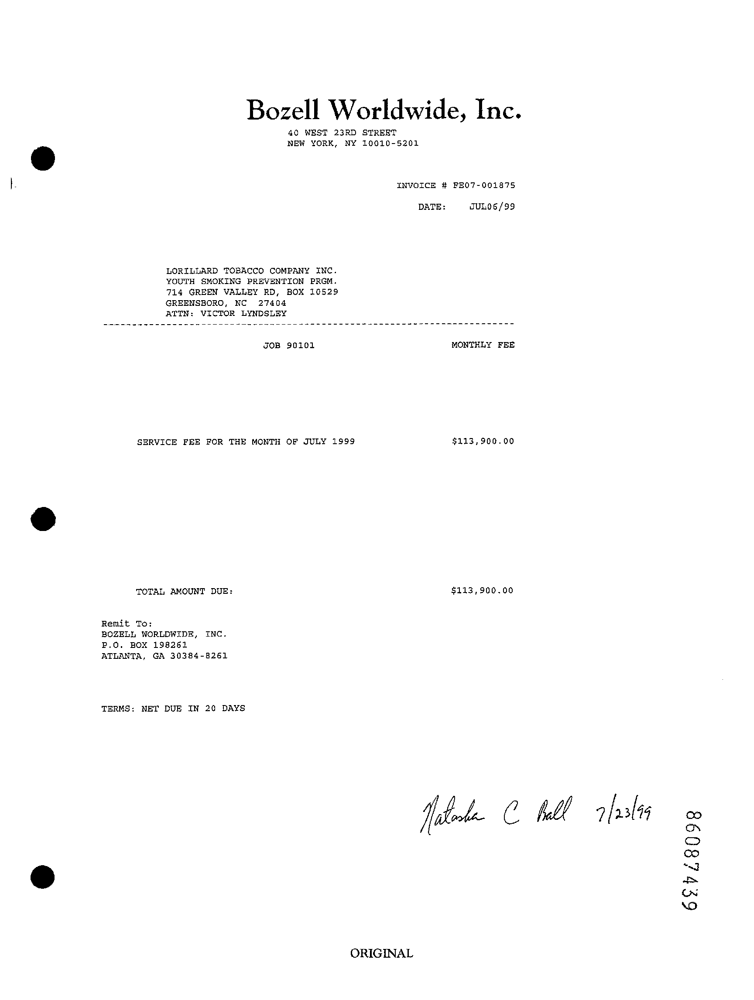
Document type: Invoice